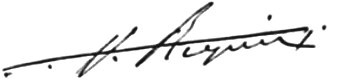
Signature of: edmond régnier